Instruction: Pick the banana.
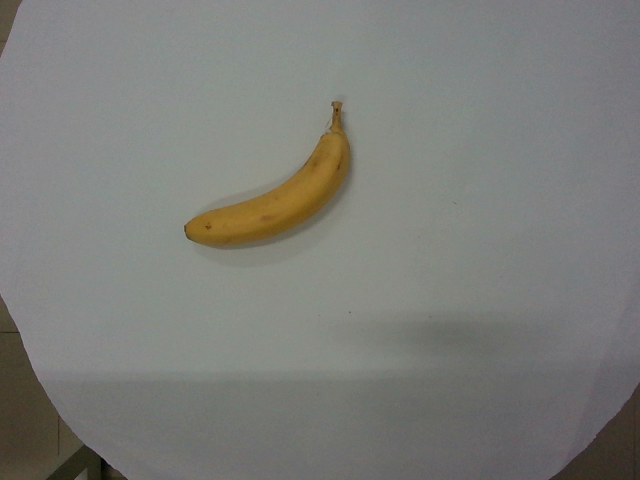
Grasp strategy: vertical